Question: Which state is mentioned in the document?
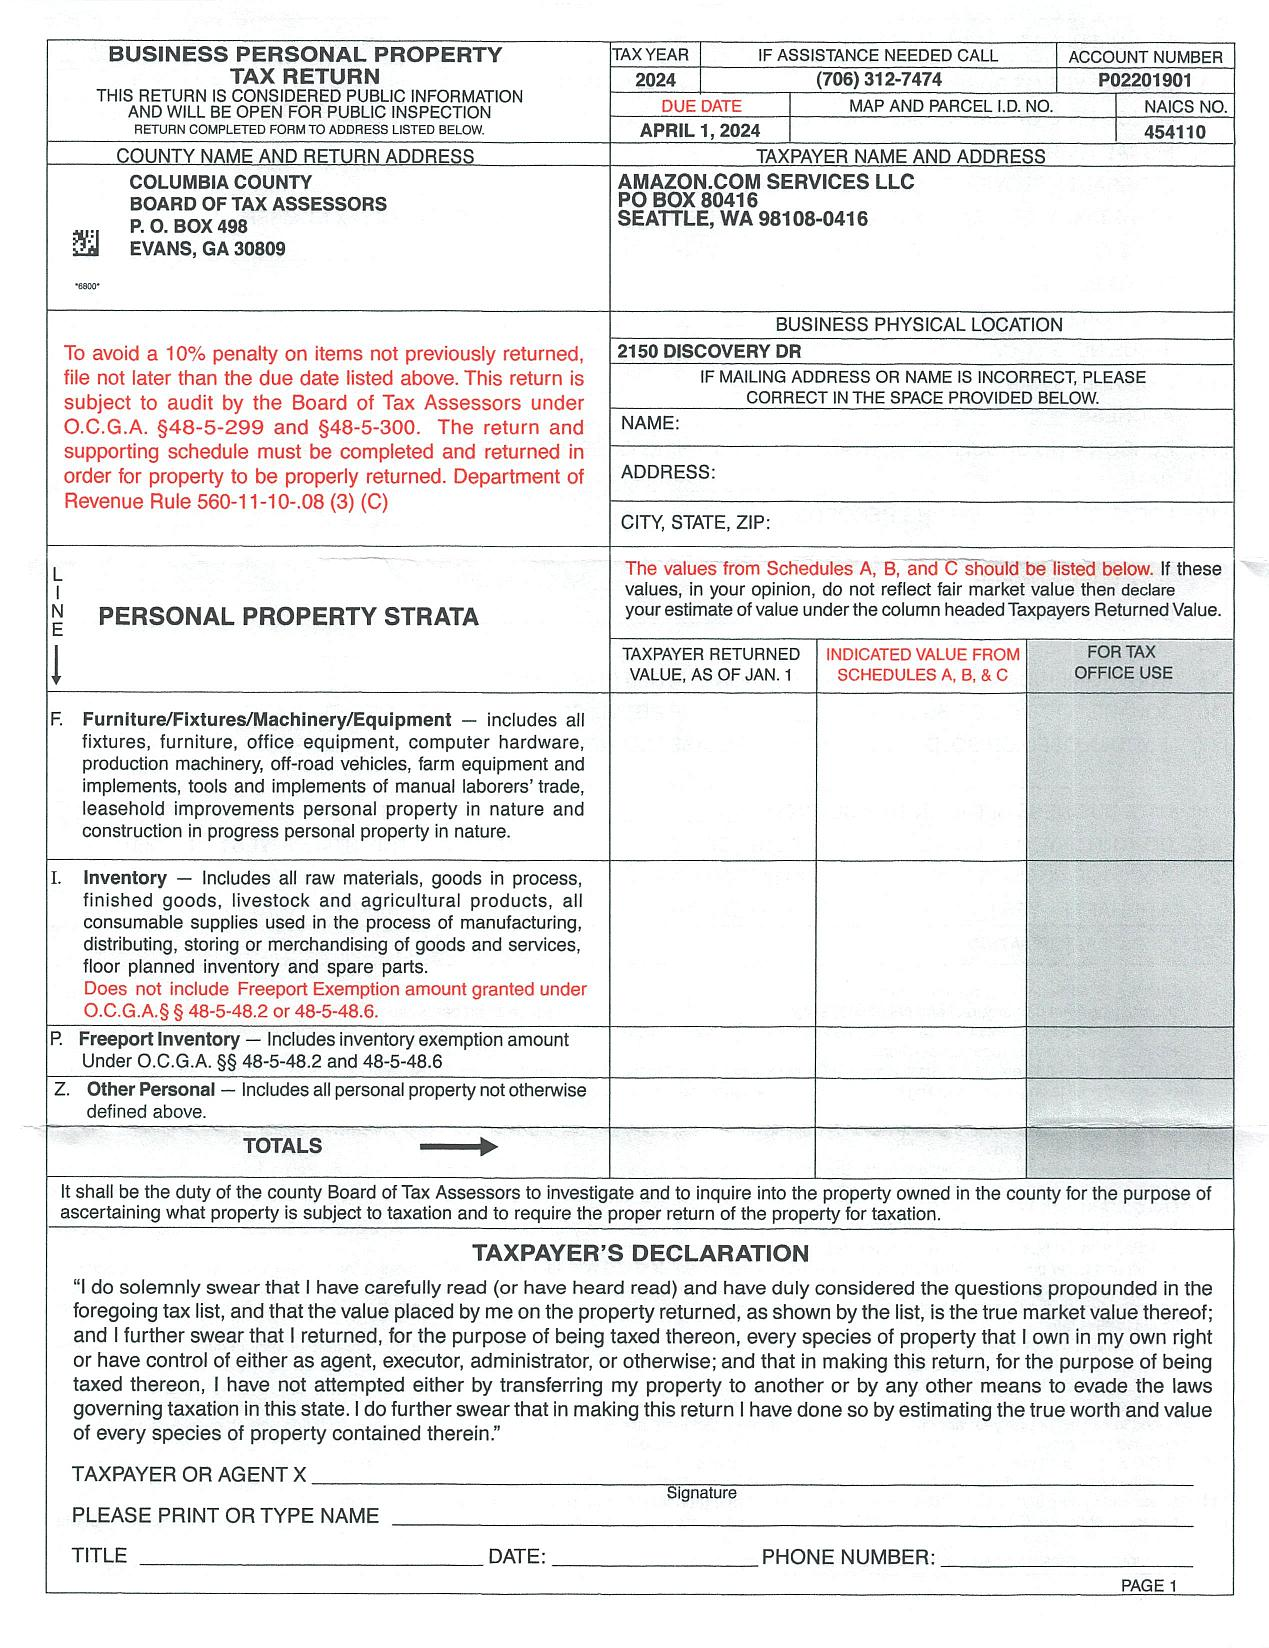
Answer: "GA"